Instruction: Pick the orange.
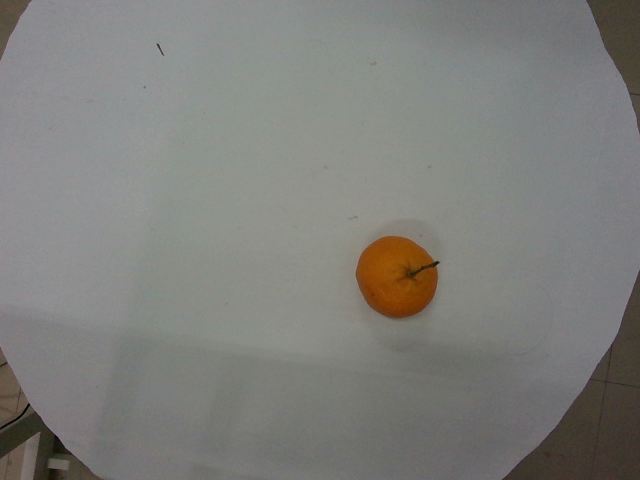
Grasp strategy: vertical